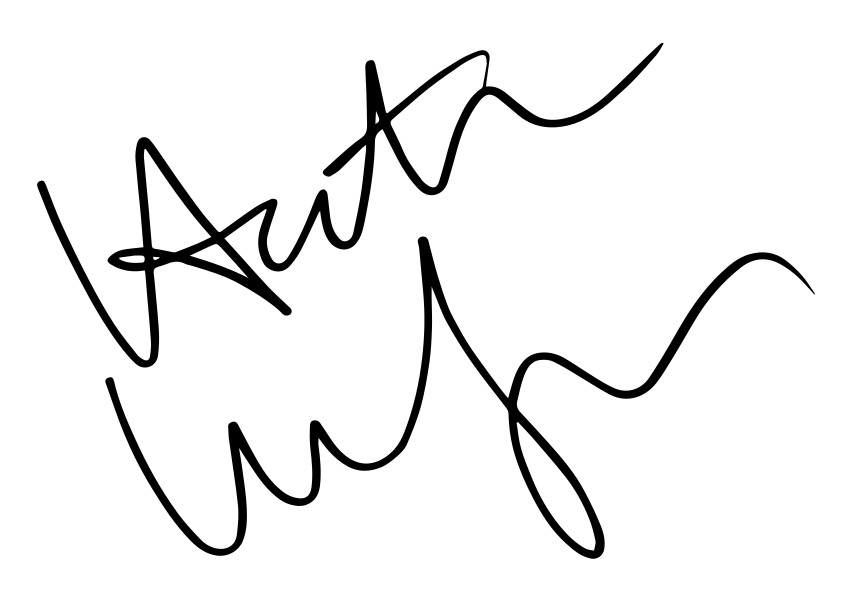
Signature of: heath ledger